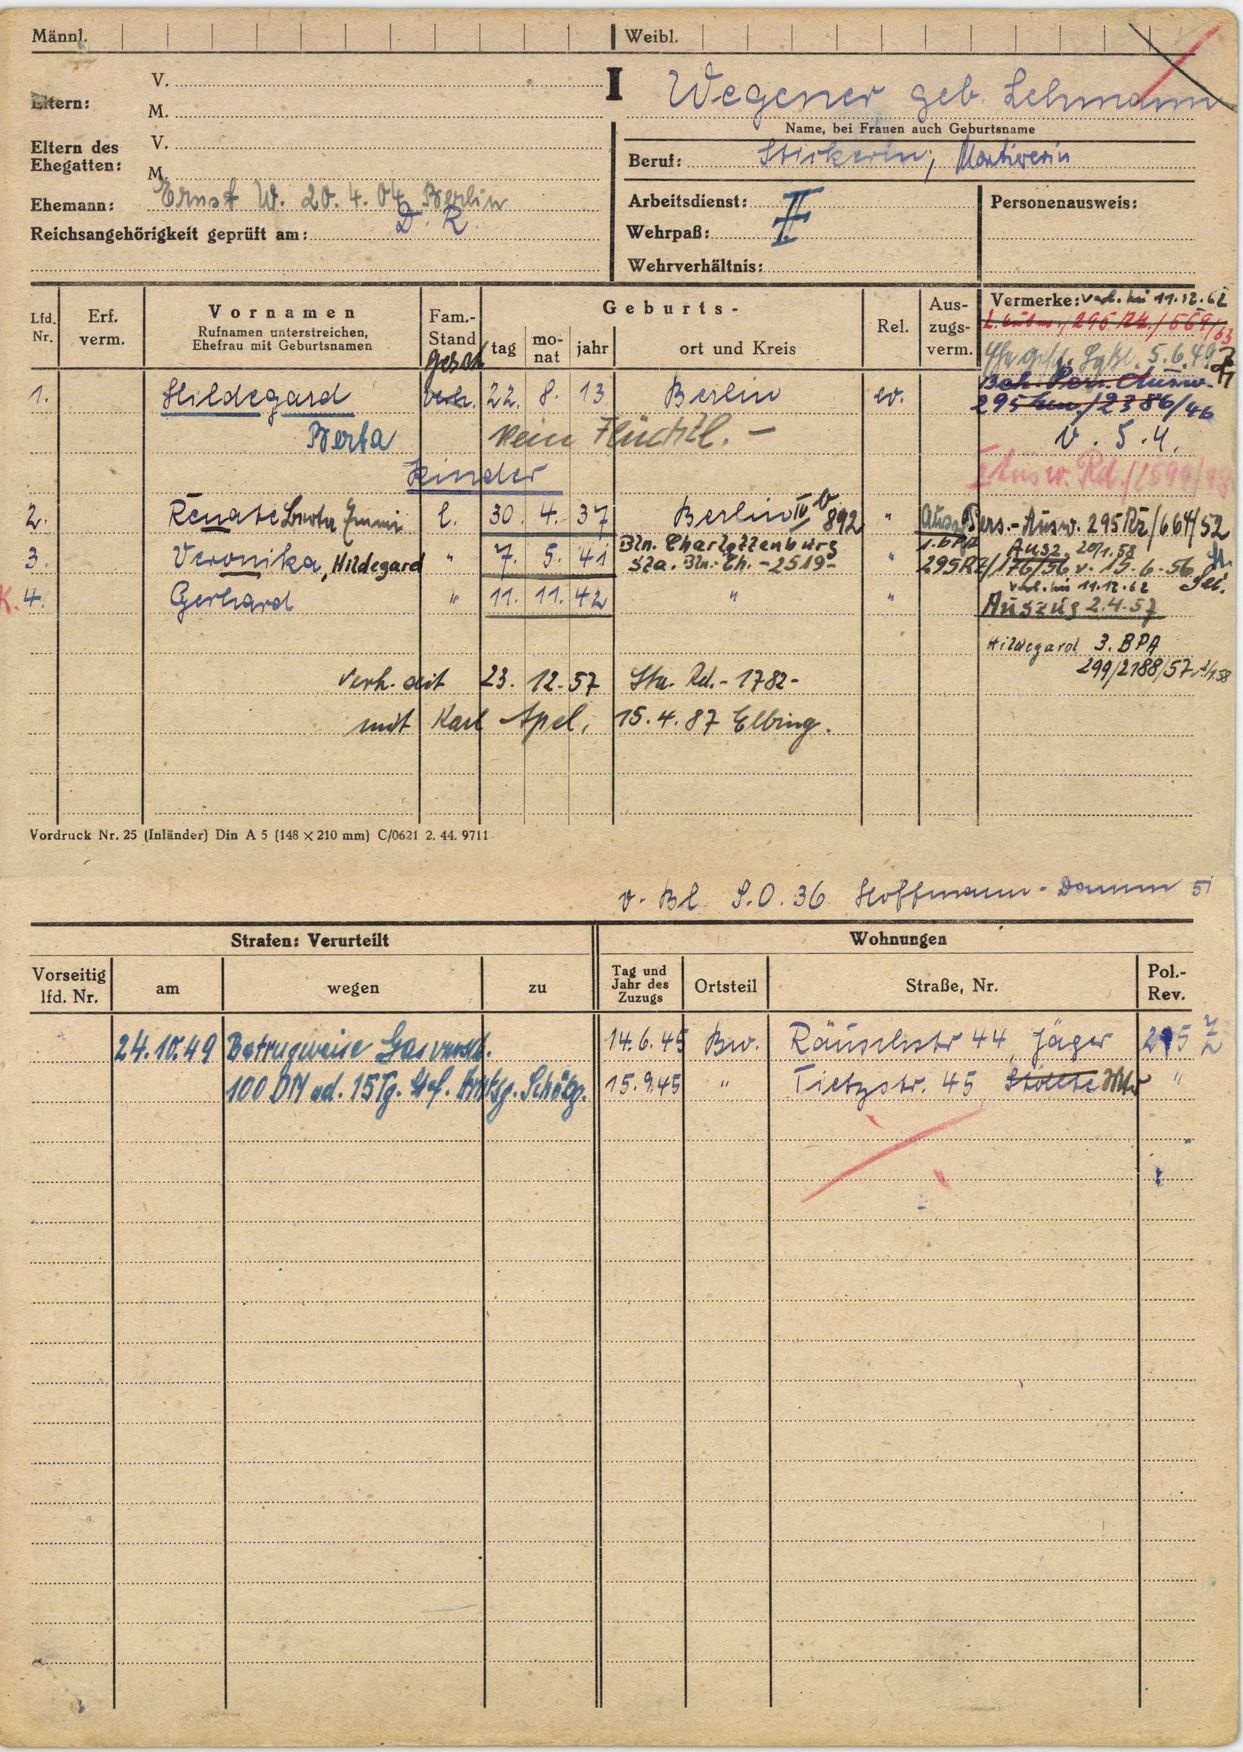
Wegener geb. Lehmann